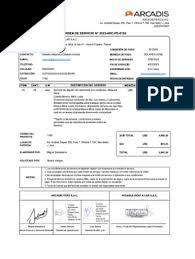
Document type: Invoice